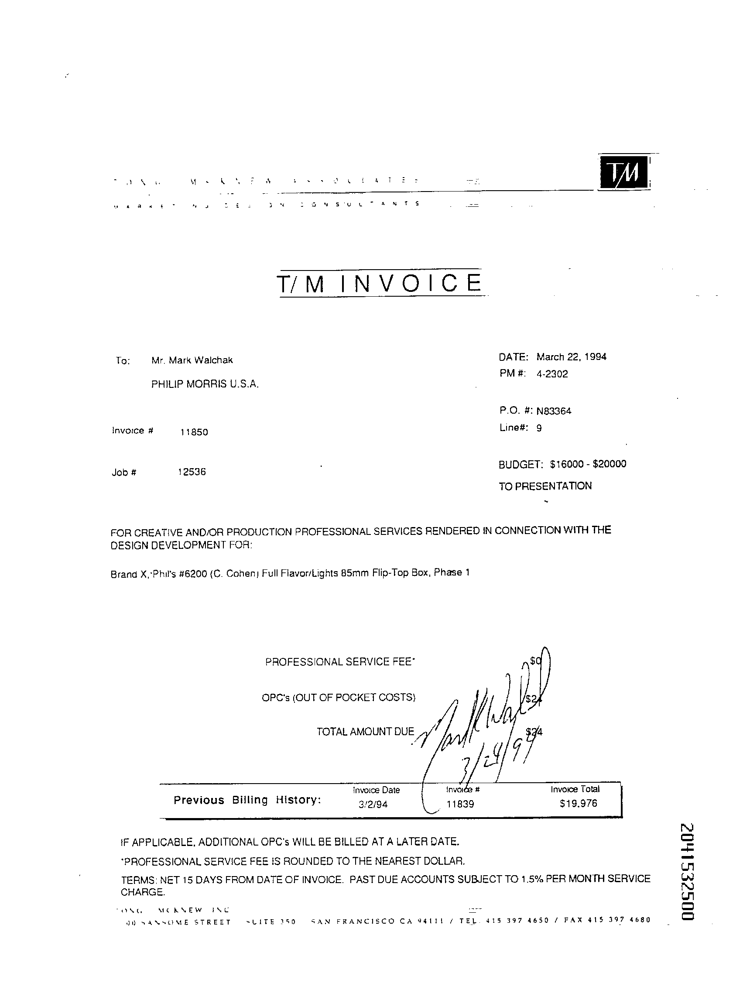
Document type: Invoice